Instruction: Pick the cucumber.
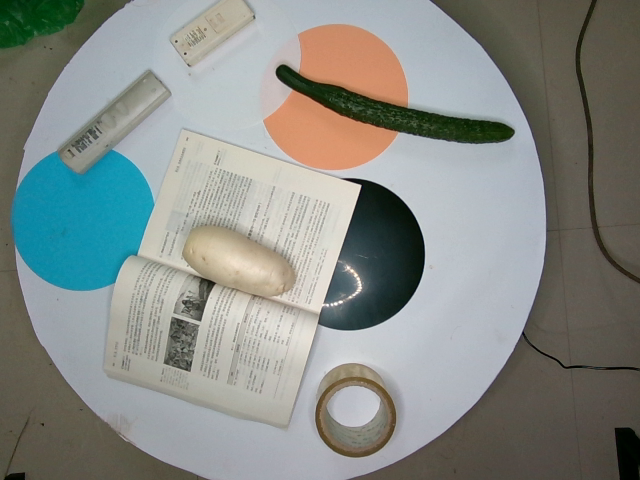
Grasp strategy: vertical